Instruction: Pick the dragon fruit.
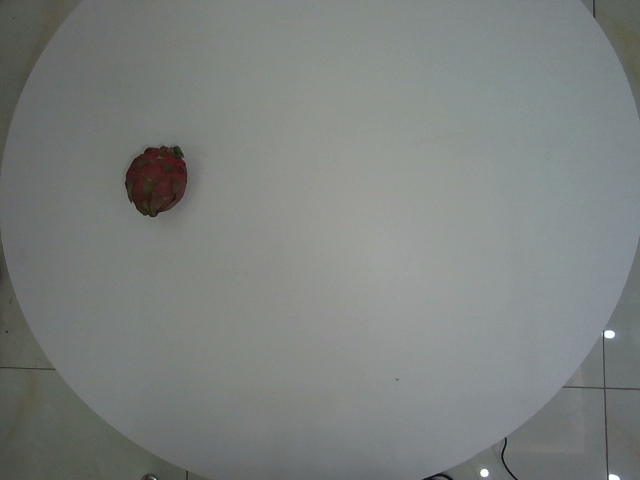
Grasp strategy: vertical